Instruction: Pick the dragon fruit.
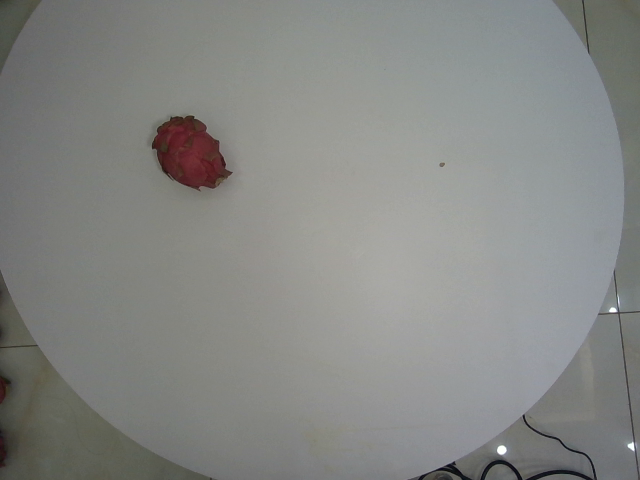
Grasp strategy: vertical